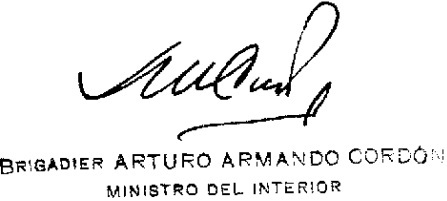
Signature of: arturo cordón aguirre